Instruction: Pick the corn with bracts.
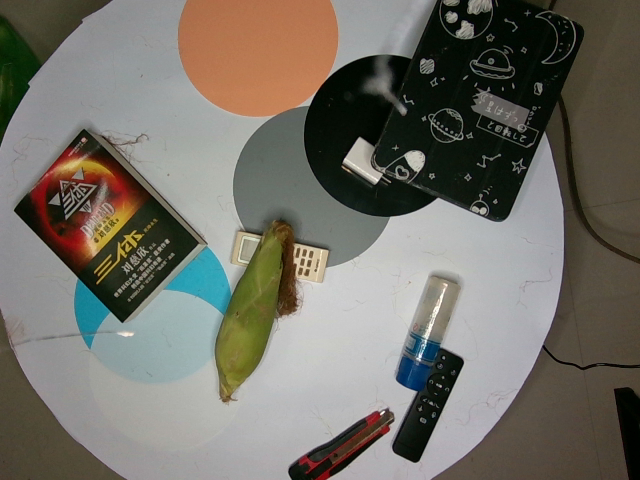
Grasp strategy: vertical